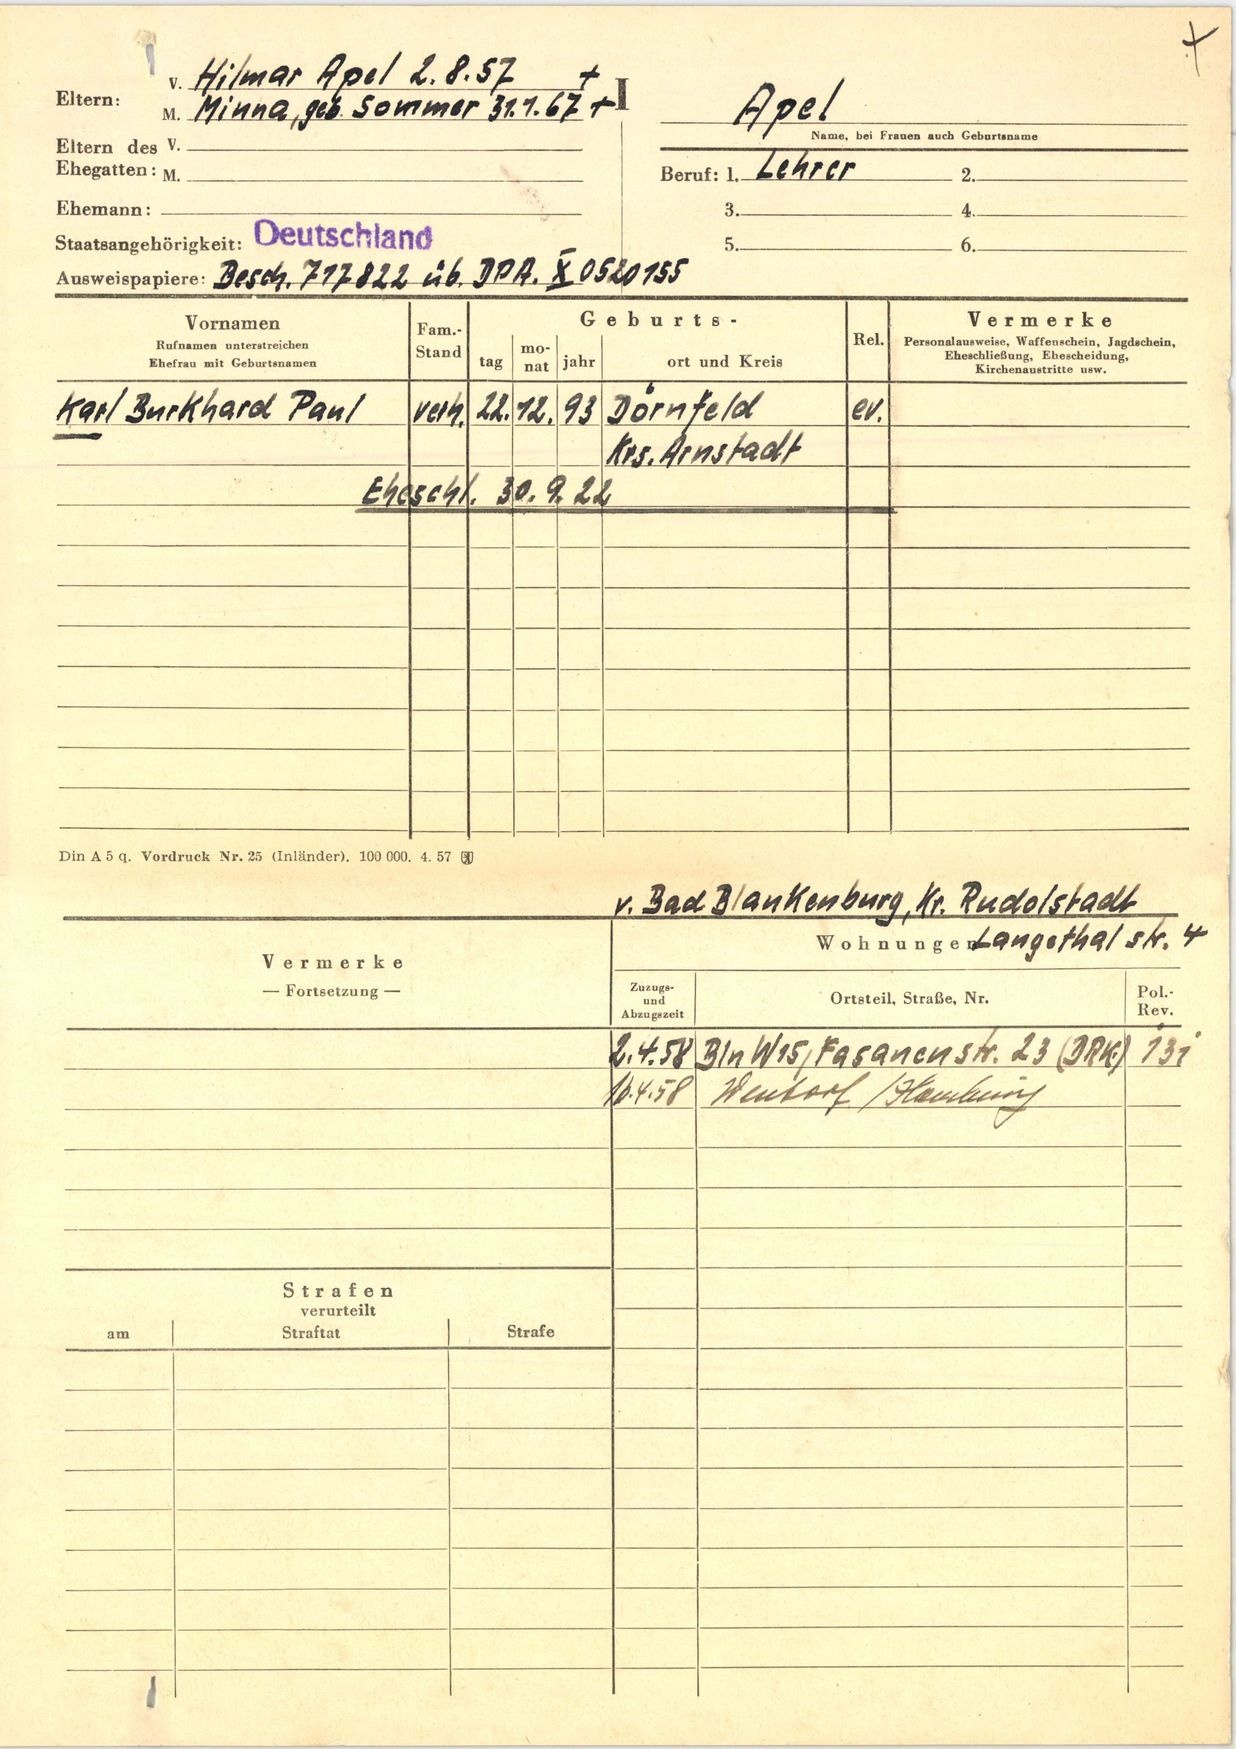
Apel